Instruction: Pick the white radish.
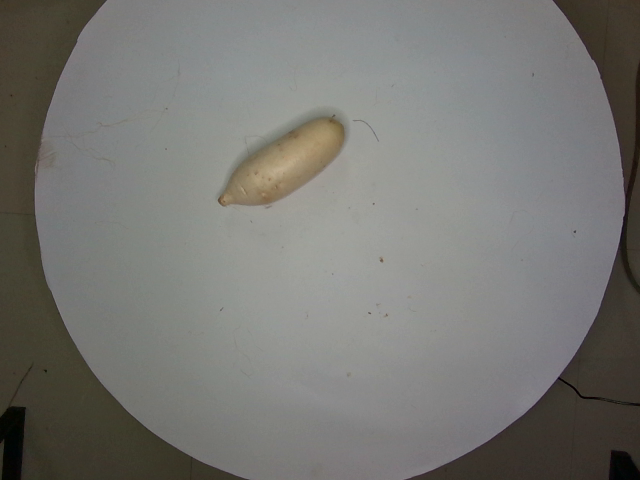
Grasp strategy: vertical